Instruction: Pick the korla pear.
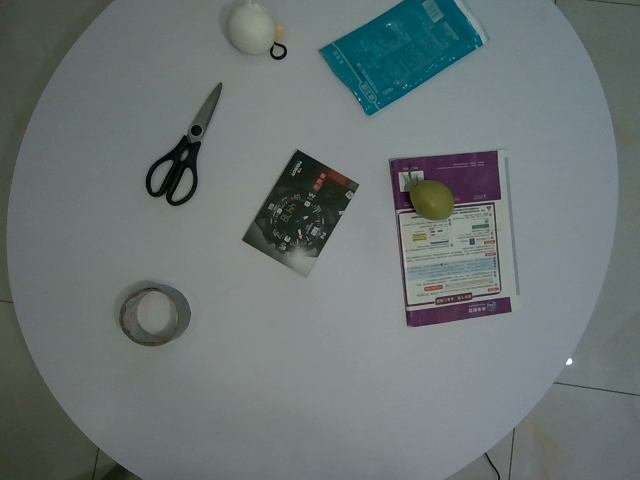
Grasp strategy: vertical